Question: What is the date of the hearing as scheduled in the document?
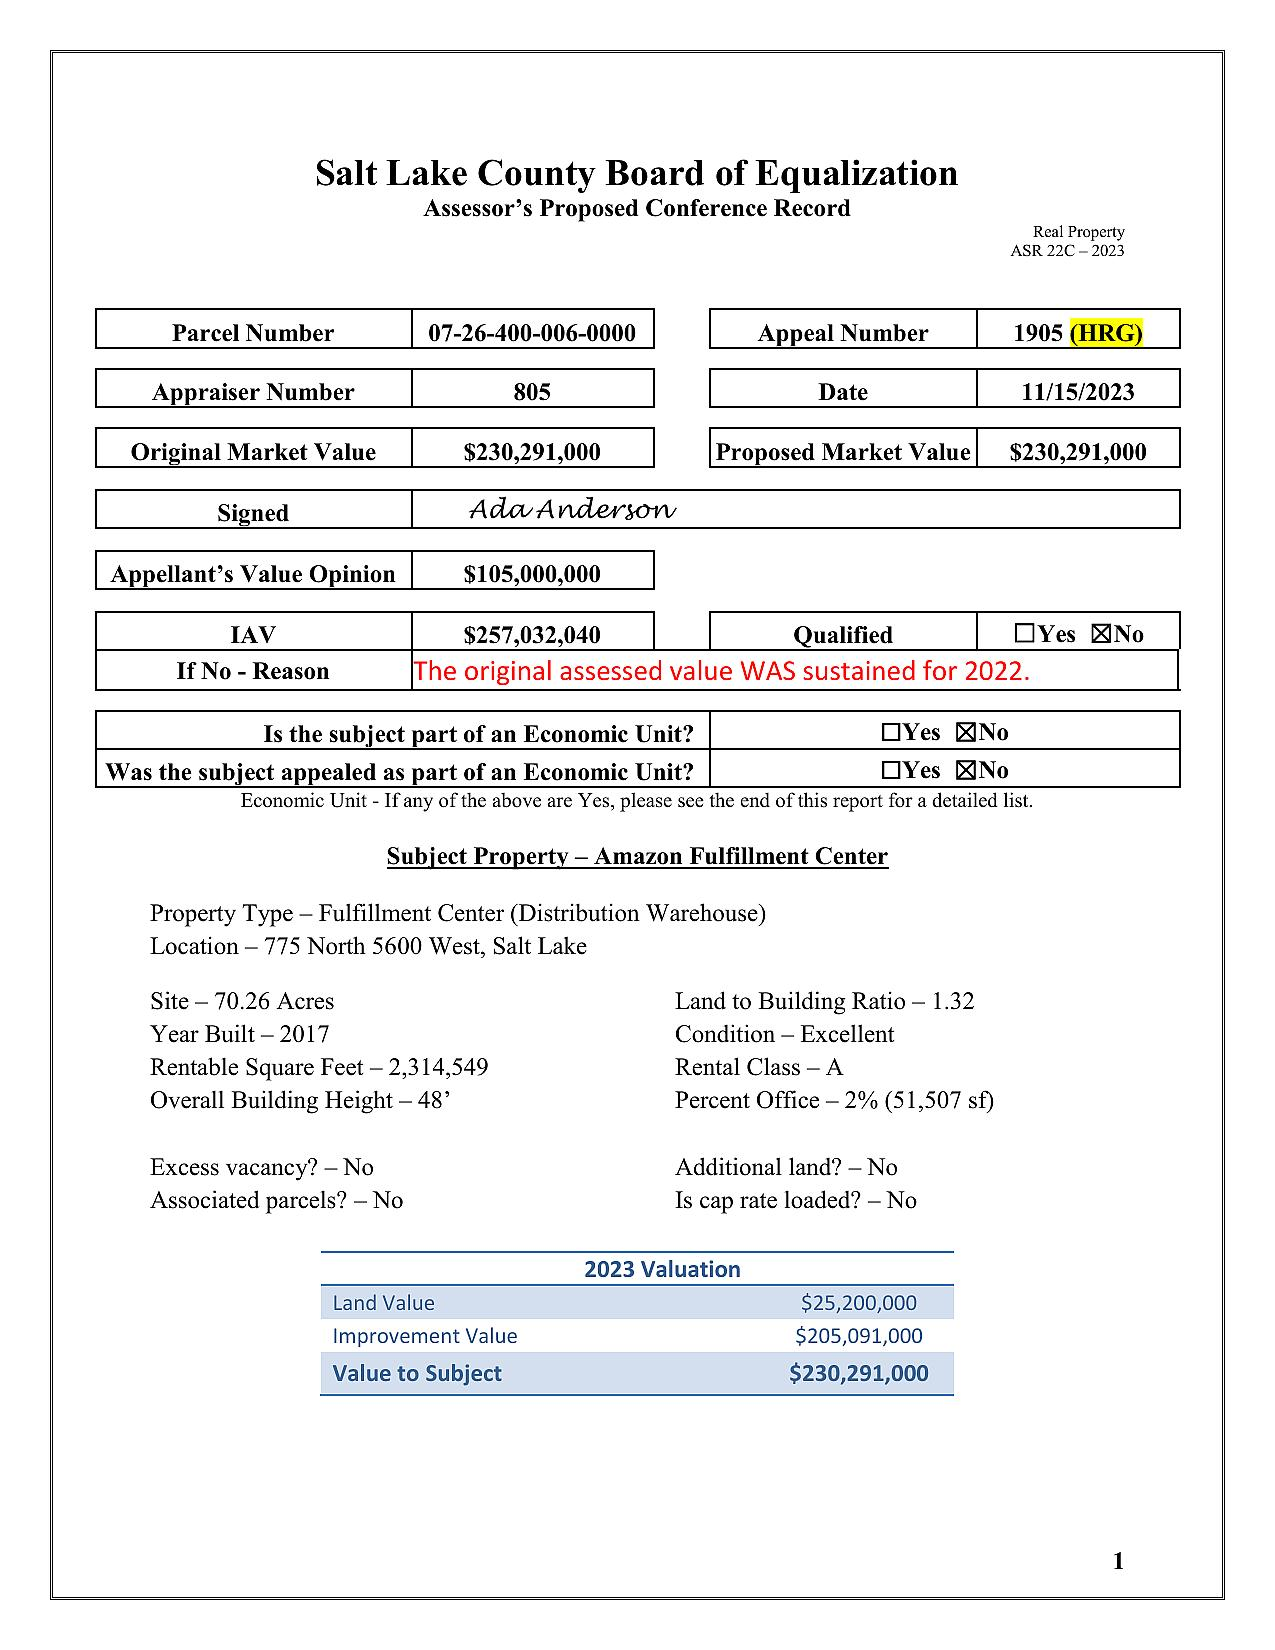
Answer: "11/15/23"